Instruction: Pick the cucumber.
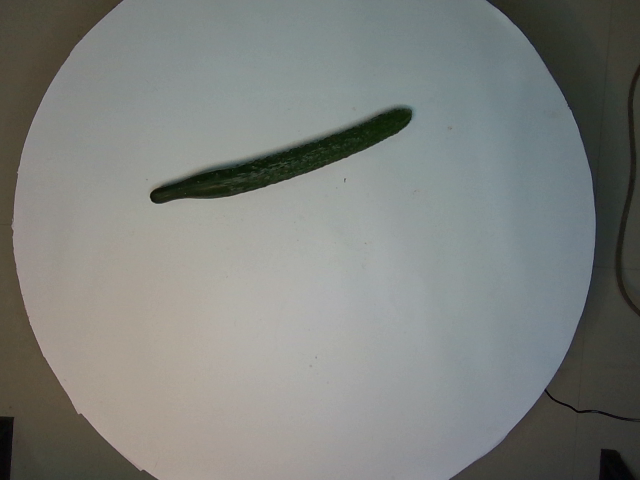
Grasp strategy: vertical